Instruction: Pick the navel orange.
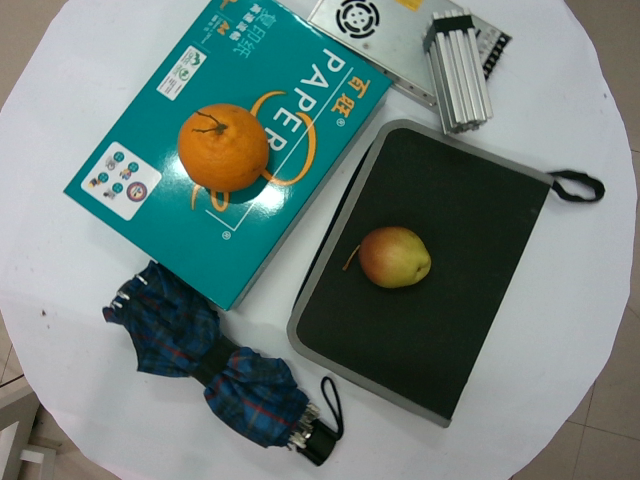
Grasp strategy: vertical